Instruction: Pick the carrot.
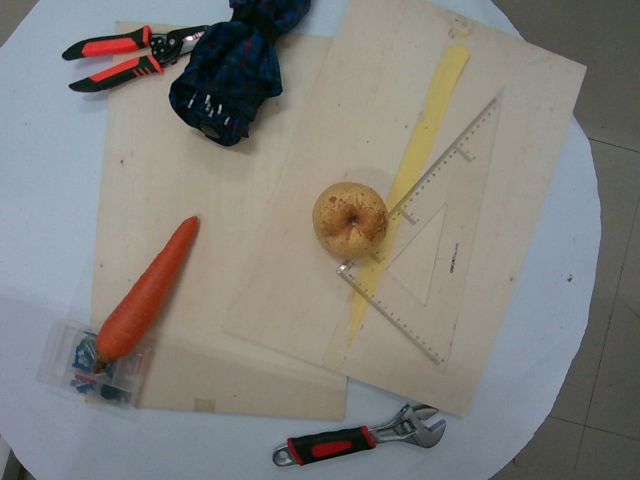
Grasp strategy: vertical